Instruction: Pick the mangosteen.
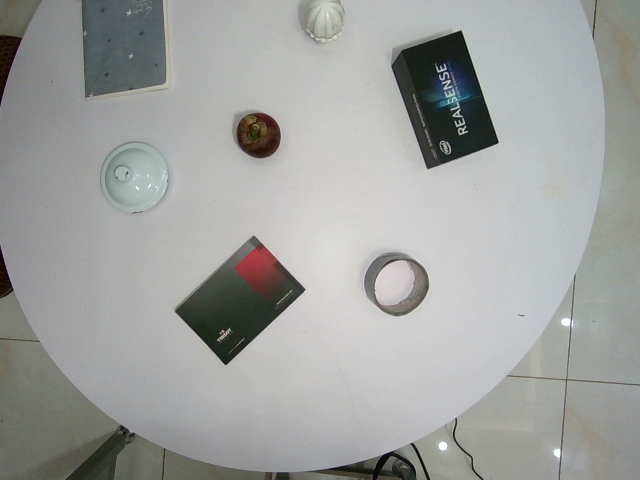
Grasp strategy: vertical